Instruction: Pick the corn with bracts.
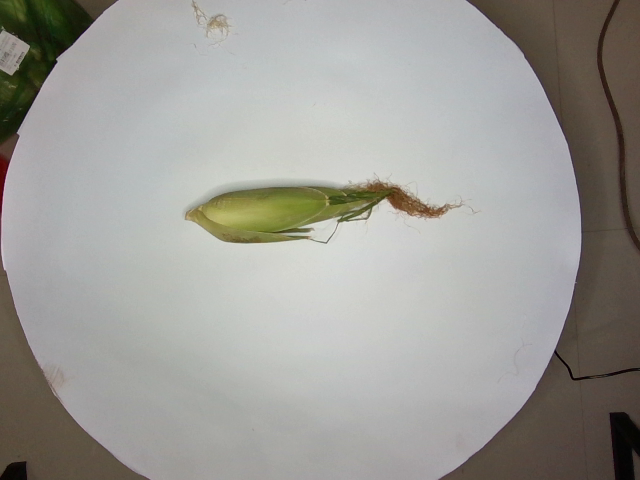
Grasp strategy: vertical